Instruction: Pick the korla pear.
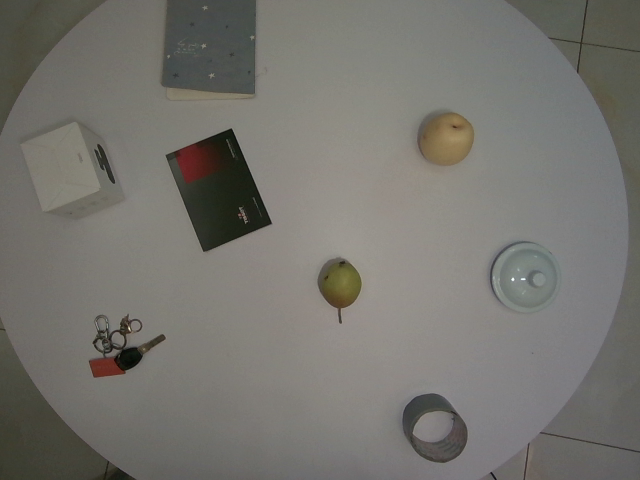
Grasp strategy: vertical